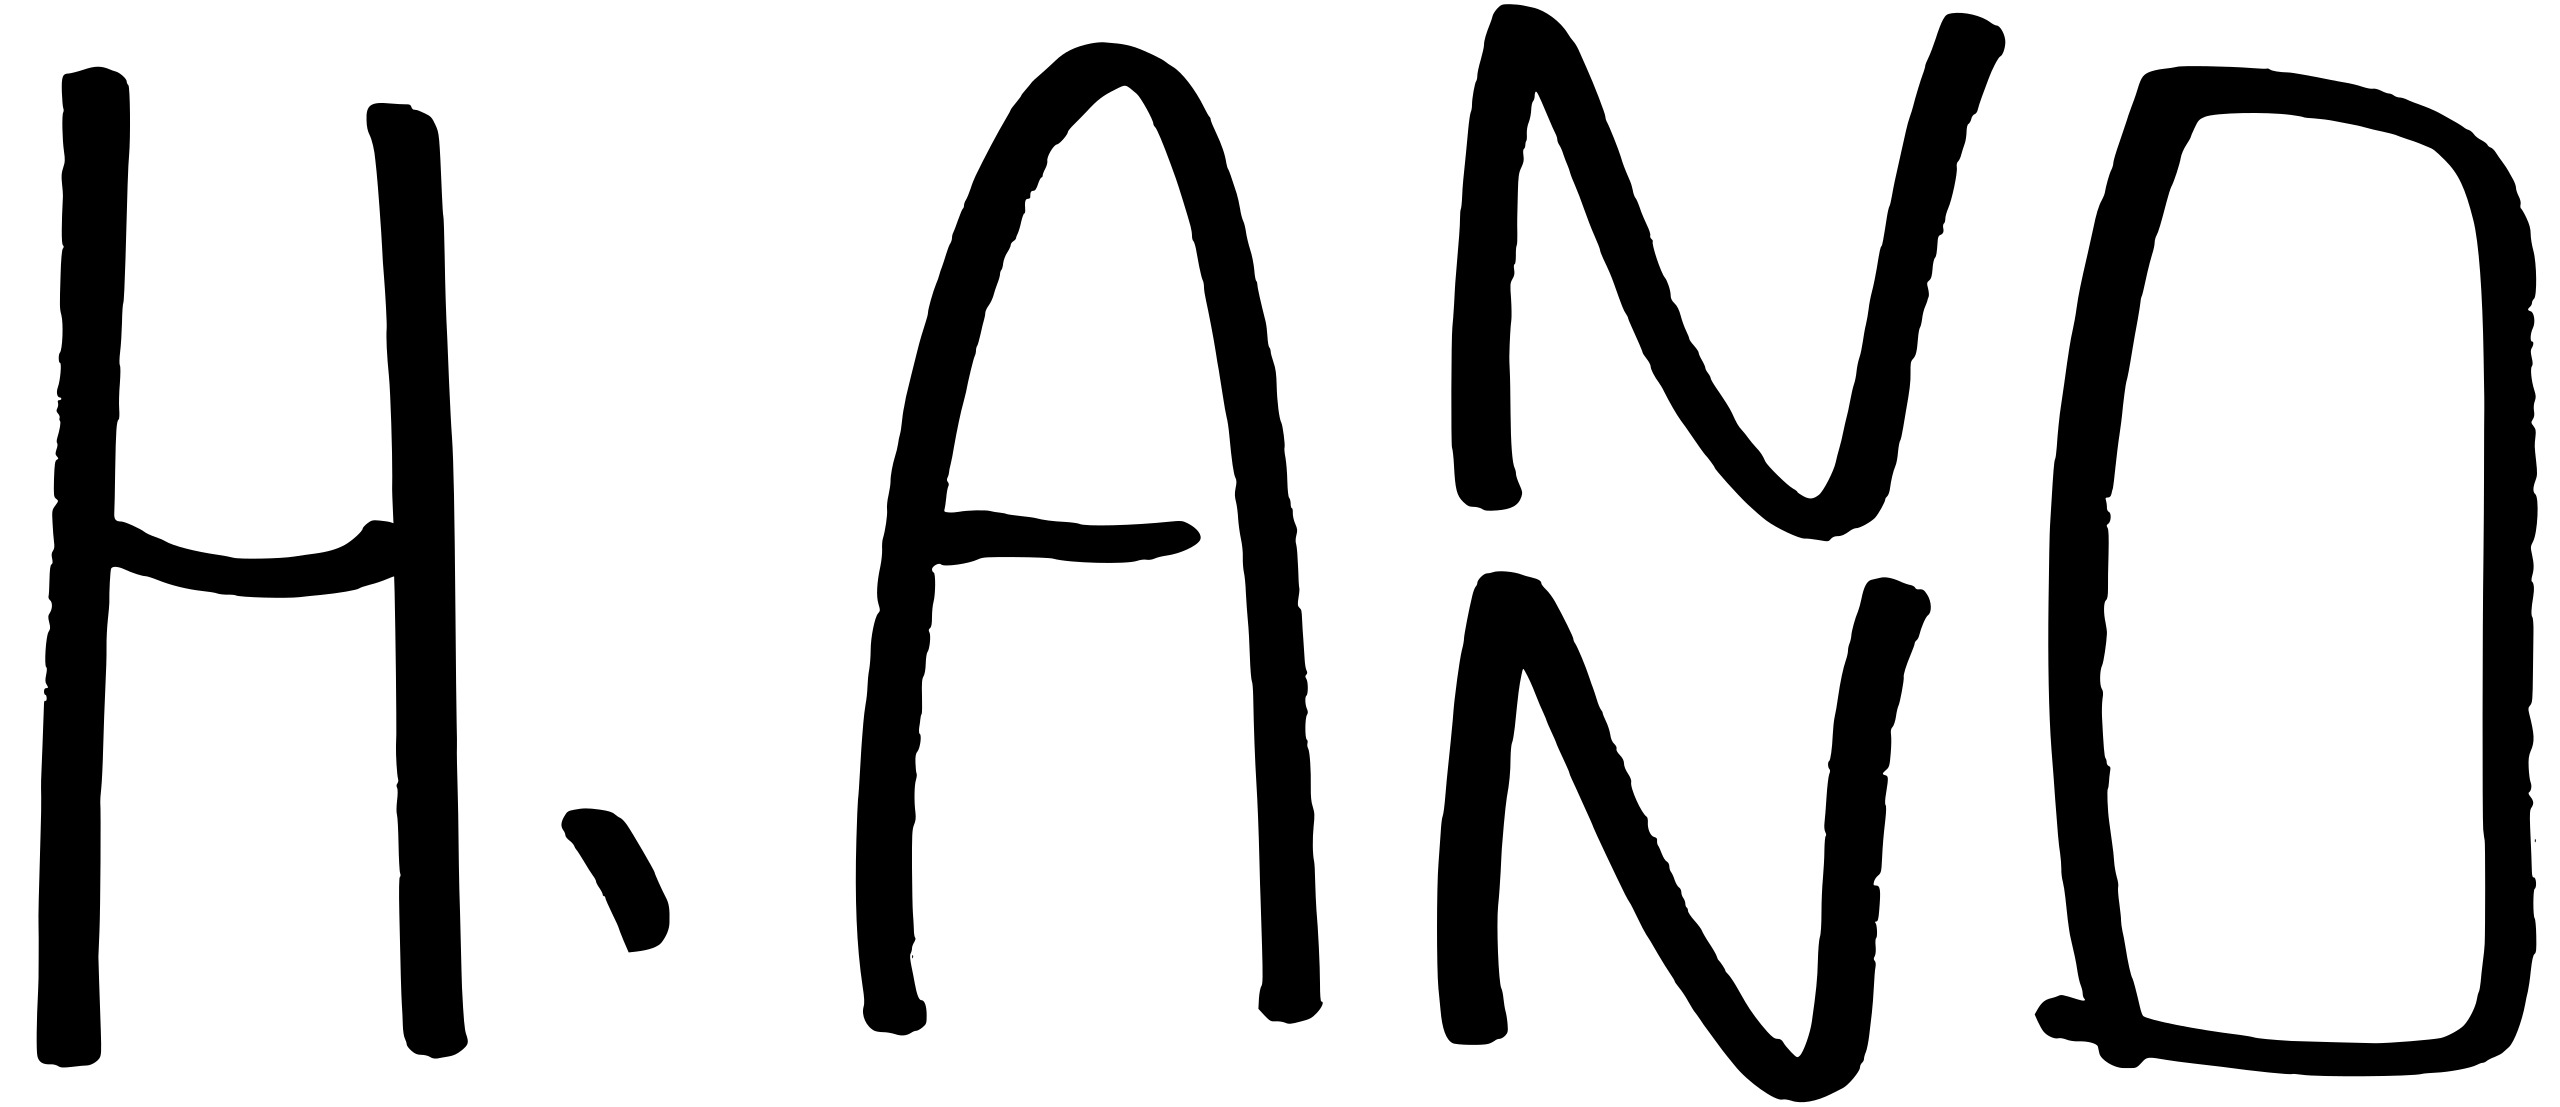
Signature of: hideaki anno